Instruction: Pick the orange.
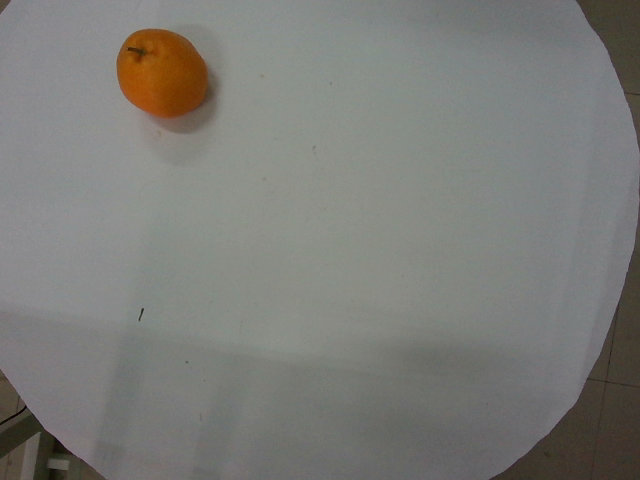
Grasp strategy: vertical